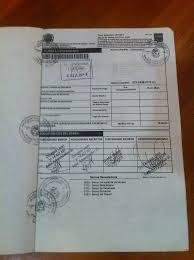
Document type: Invoice